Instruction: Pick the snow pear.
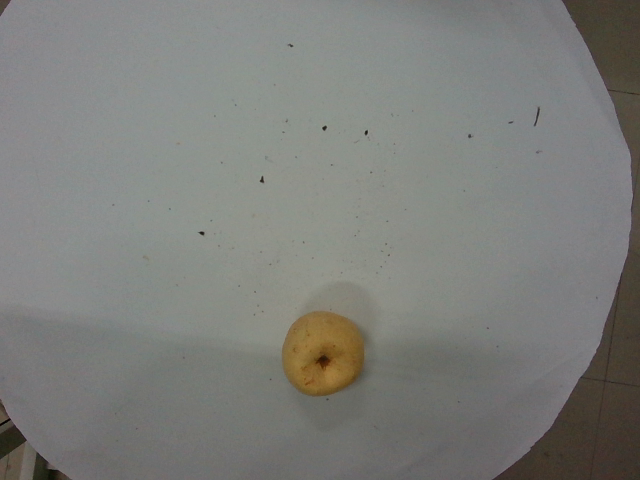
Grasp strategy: vertical